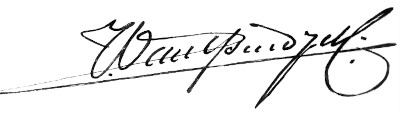
Signature of: jules jacques van ysendijck